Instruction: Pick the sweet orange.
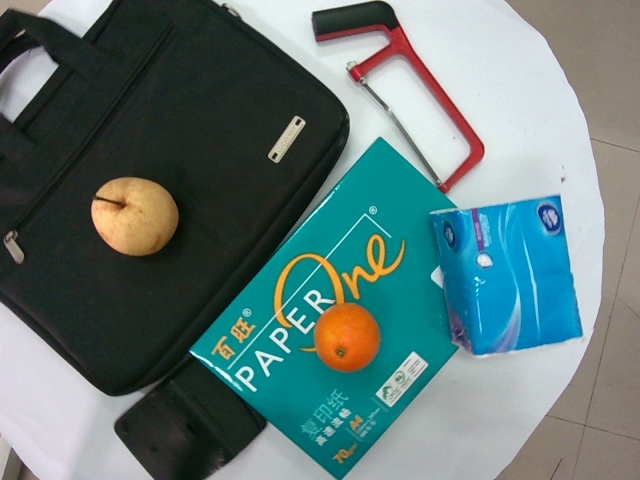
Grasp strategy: vertical